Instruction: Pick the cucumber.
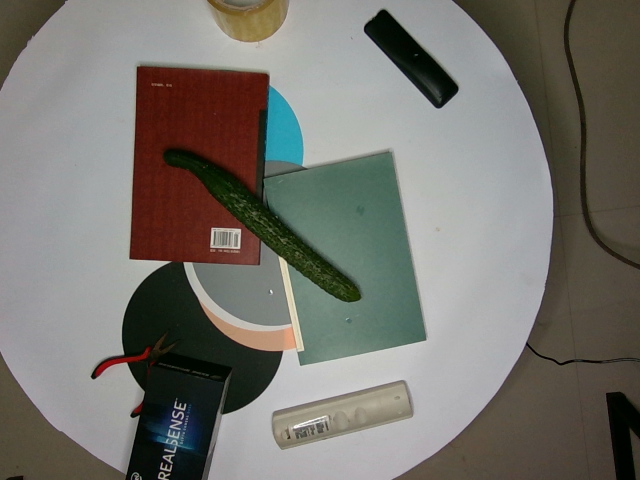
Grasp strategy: vertical